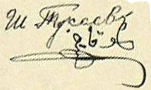
Signature of: shakir tukaev